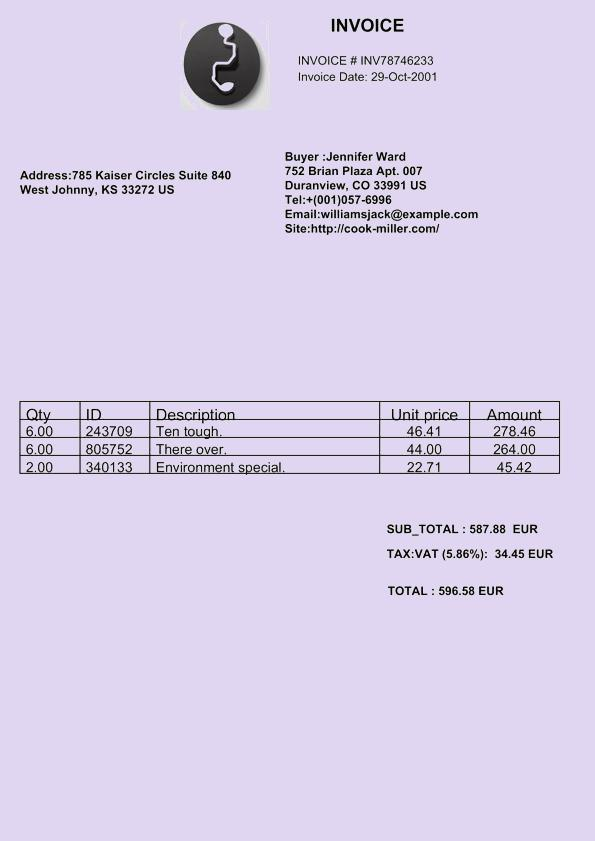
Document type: Invoice